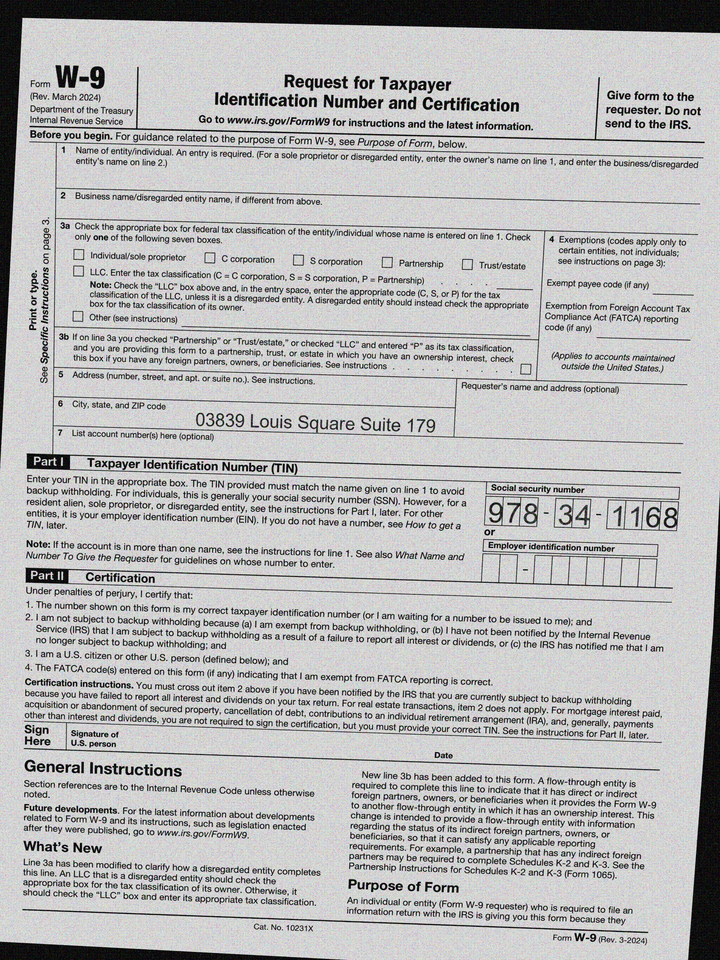
adr1: 03839 Louis Square Suite 179
cbx: no
ssn: 978341168